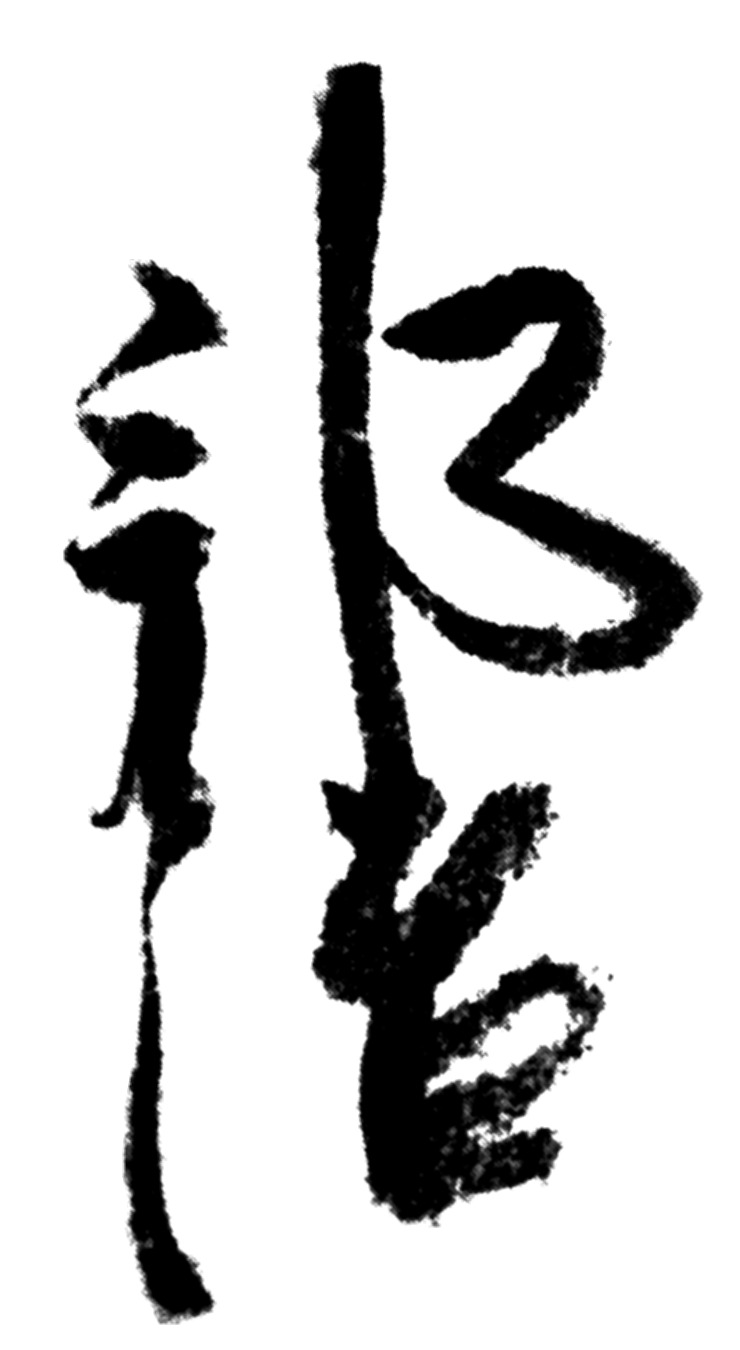
Signature of: go nijō